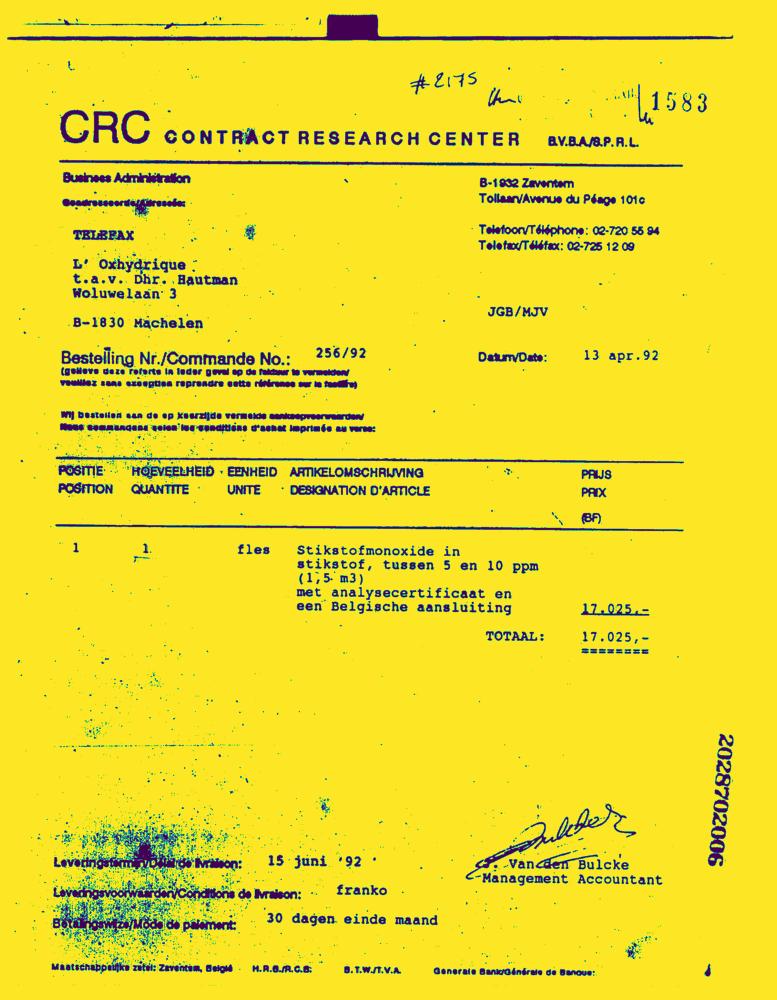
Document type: Invoice-Doc